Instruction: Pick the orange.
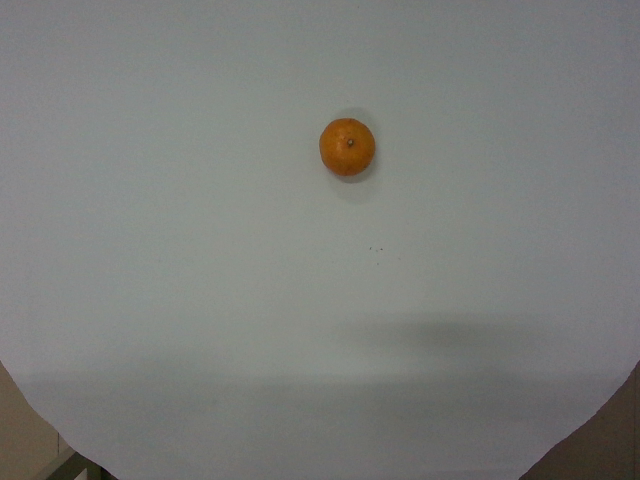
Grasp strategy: vertical